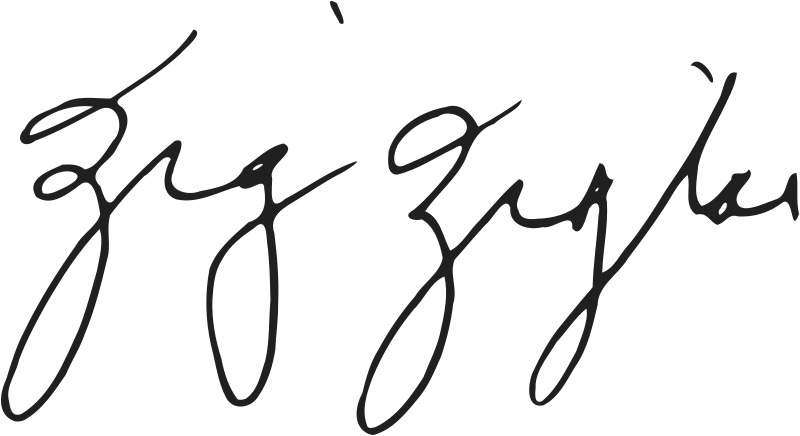
Signature of: zig ziglar